Question: What is the main concern?
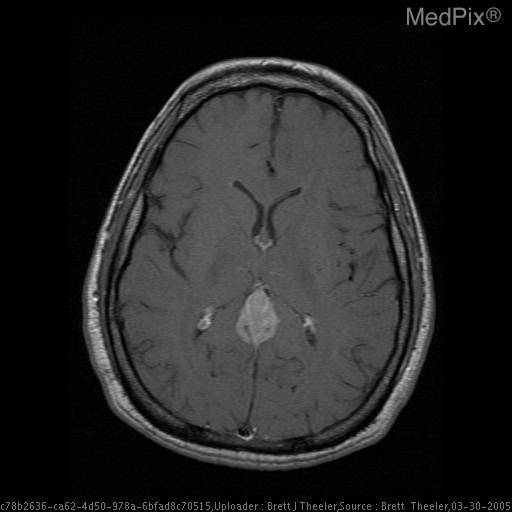
Answer: The findings suggest Large pineal region mass.. Homognenous, hyperintense mass on the T1WI.  Note the extension of the mass into the tentorium, extension into the collicular plate, and the anterior displacement of the diencephalon and corpus callosum on the sagittal image.  Surprisingly, this mass has not appear to have significantly blocked the aqueduct of Sylvius, and the fourth ventricle does not appear dilated.. The patient might have a history of Patient presented with progressive worsening of headaches with no other signs or symptoms..